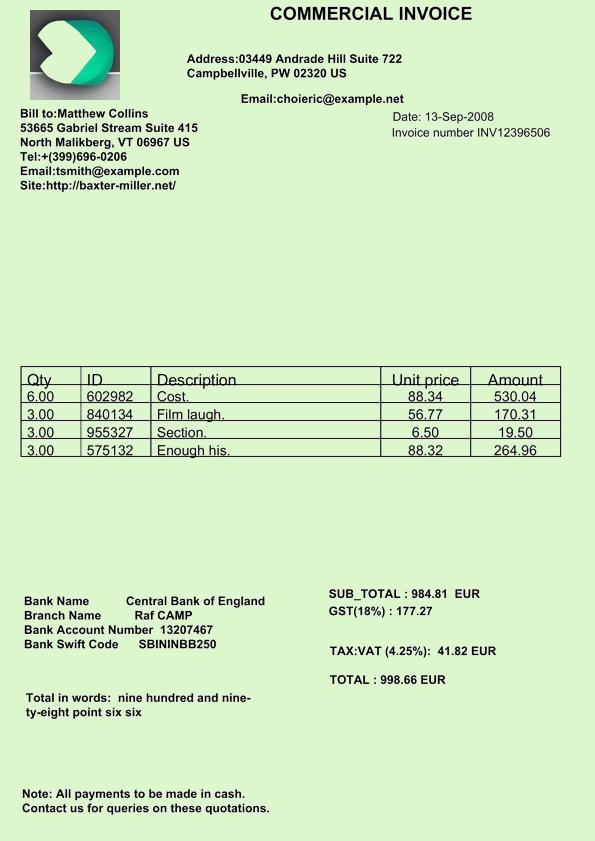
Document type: Invoice